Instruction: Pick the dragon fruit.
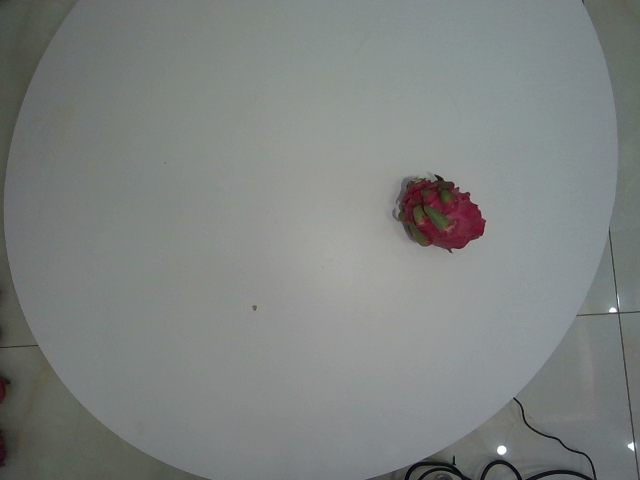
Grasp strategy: vertical